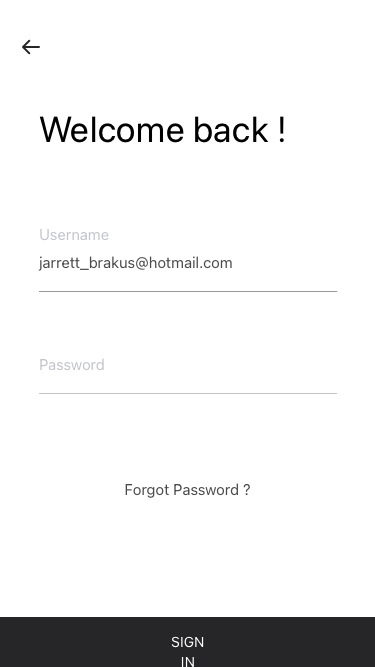
Text in this UI design:
Sign In
Forgot Password ?
jarrett_brakus@hotmail.com
Username
Password
Welcome back !